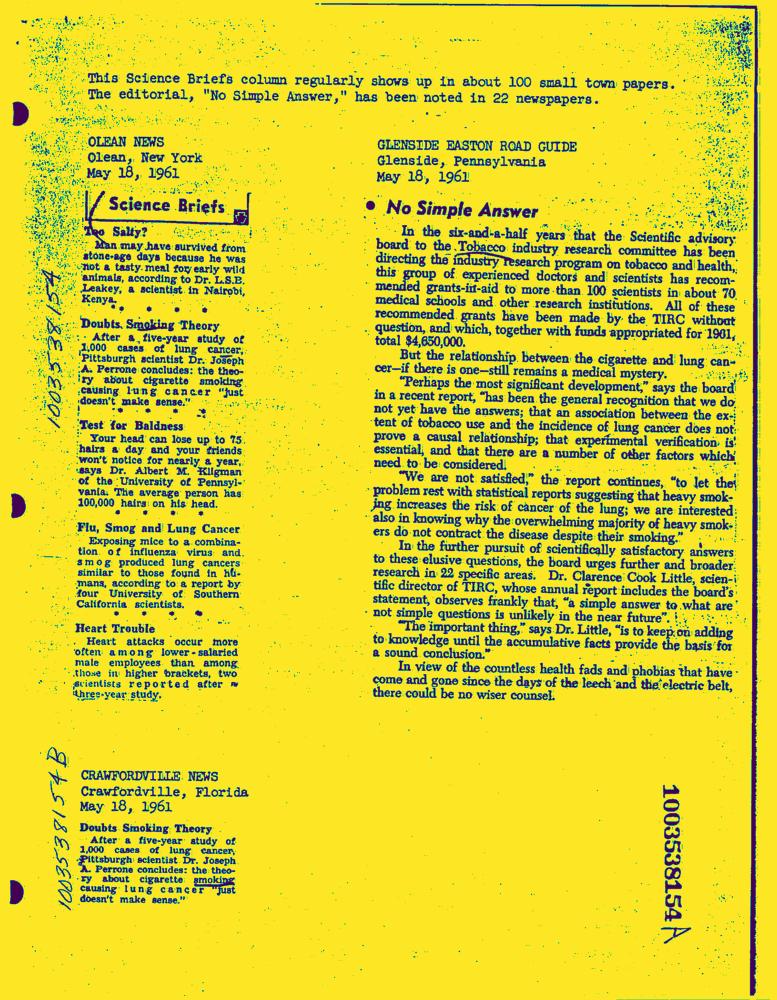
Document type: News-Article